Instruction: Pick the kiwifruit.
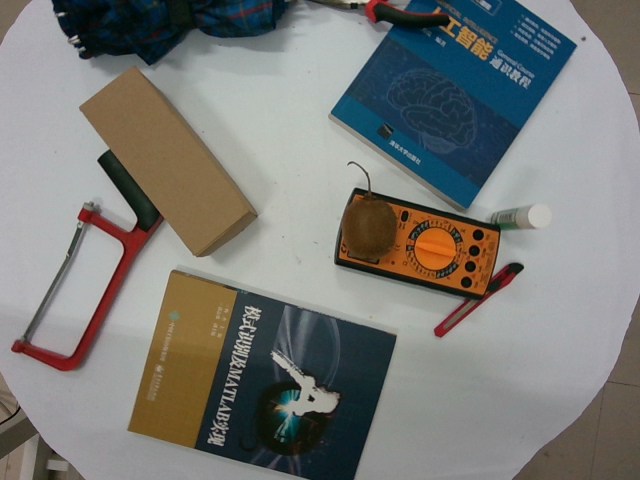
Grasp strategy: vertical